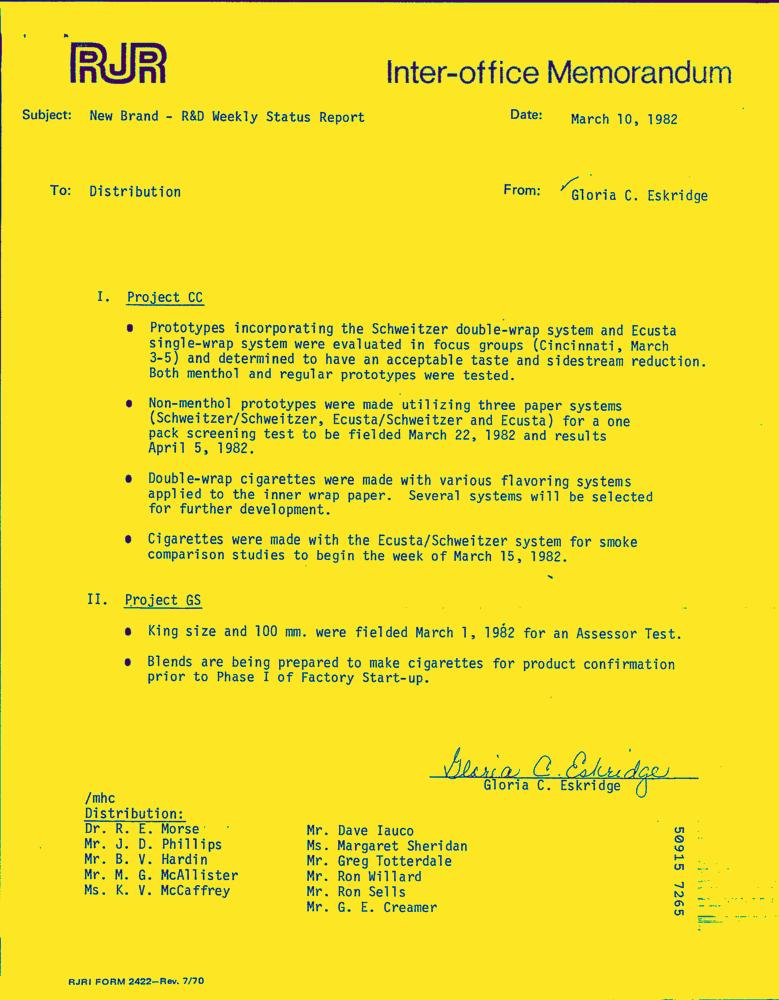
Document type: Letter-Doc